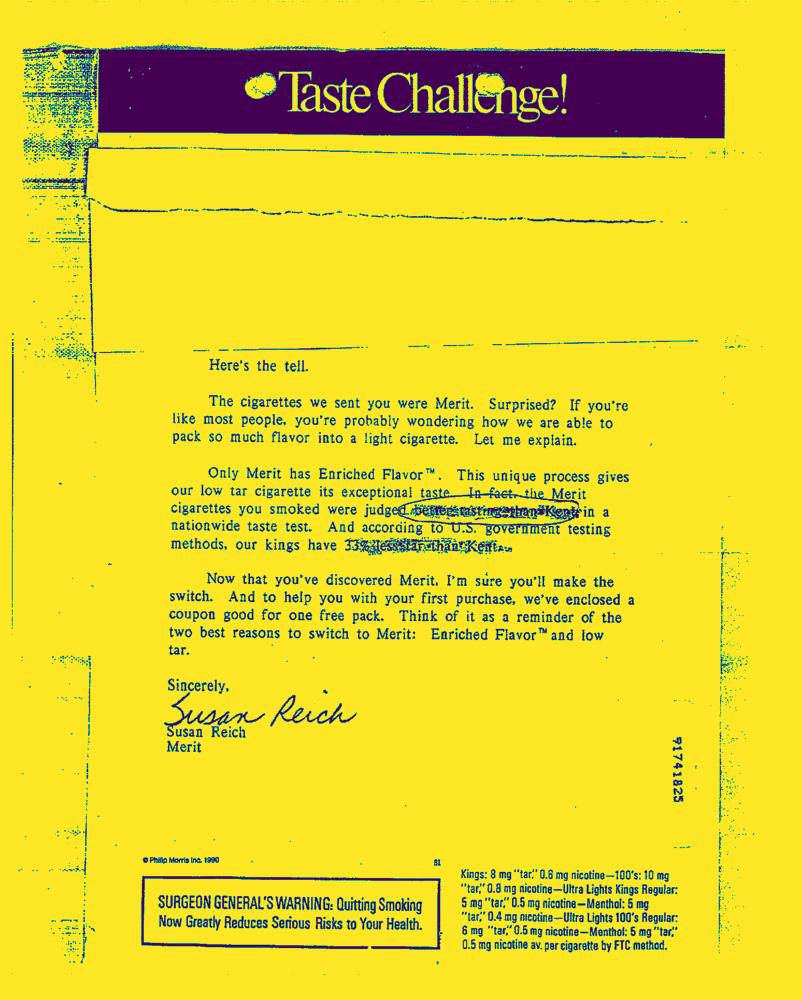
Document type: AD